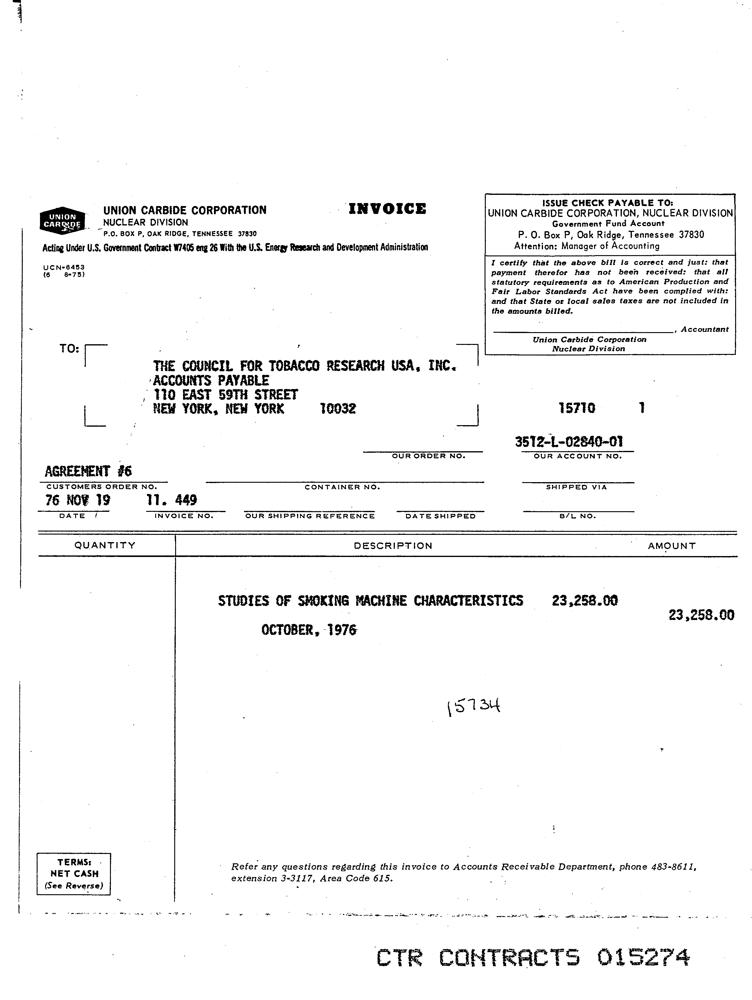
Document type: Invoice